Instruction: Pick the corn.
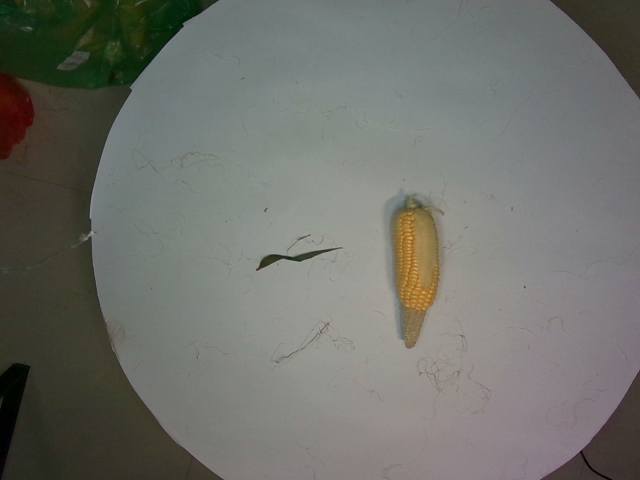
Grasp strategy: vertical